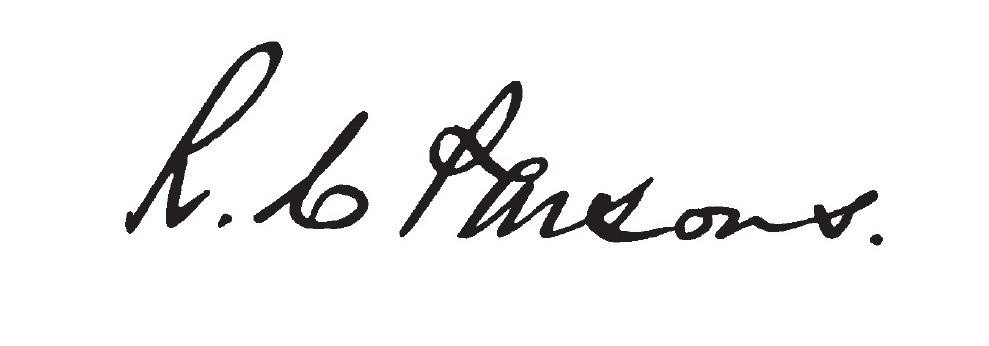
Signature of: richard c parsons